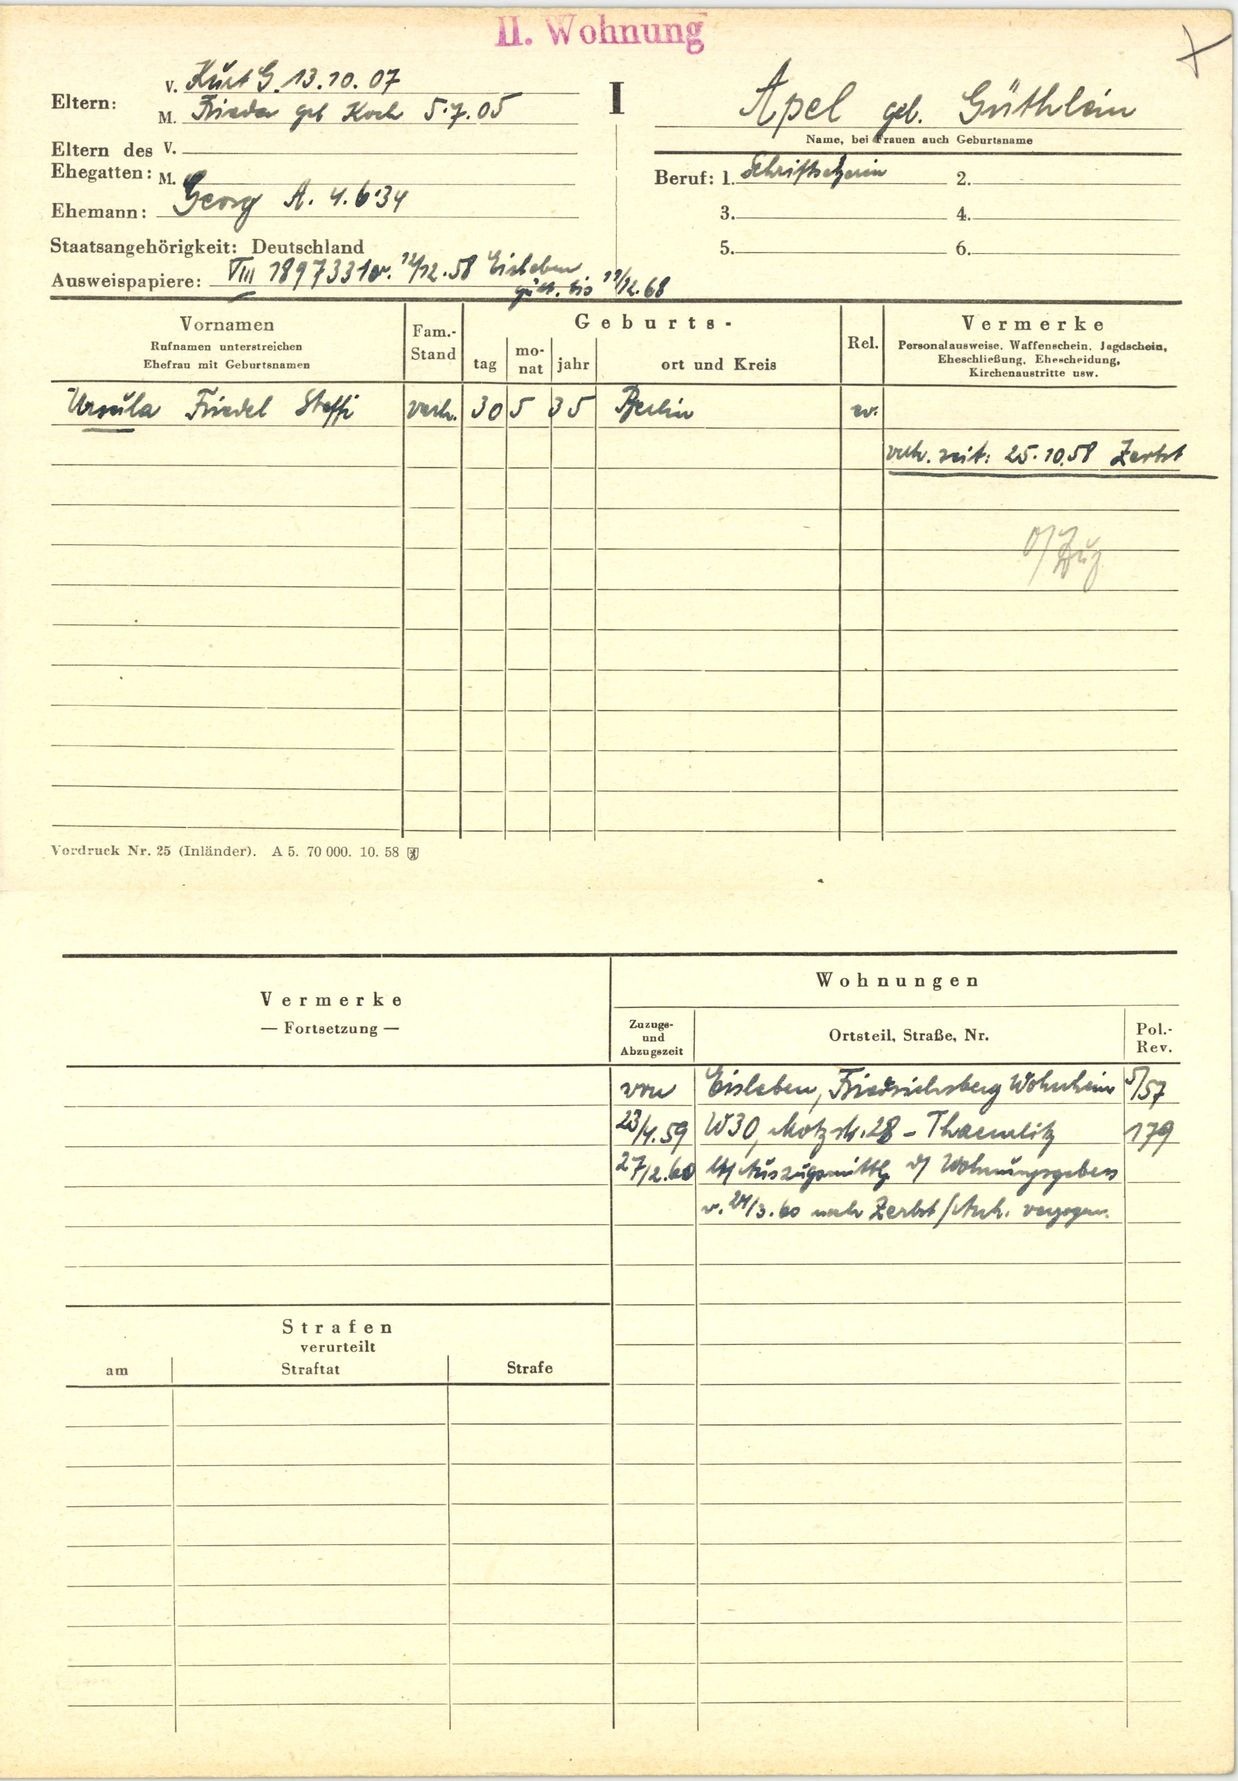
Apel geb. Güthlein